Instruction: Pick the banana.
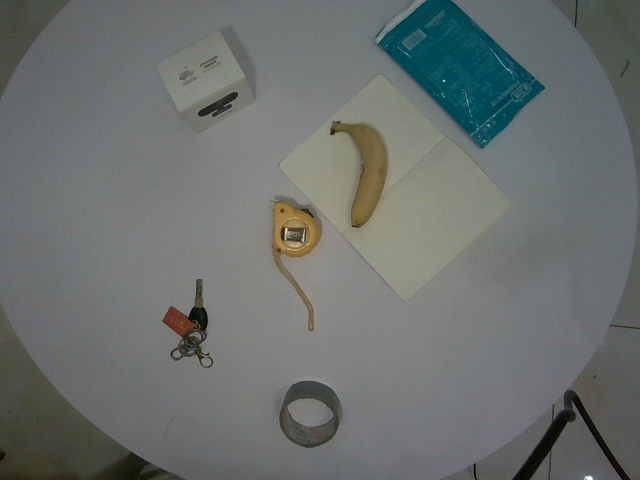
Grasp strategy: vertical